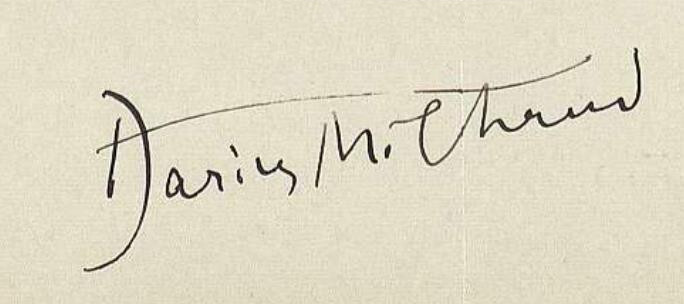
Signature of: darius milhaud